Retrieve the amount in words, amount in figures, name of the payee, date on the cheque, and the bank name from the image.
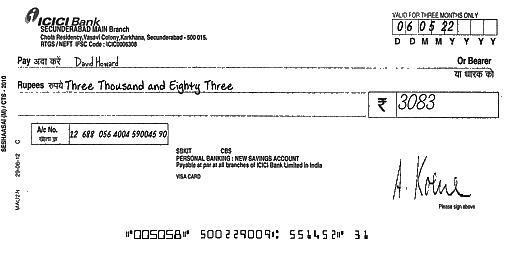
amt_in_words: Three Thousand and Eighty Three
amt_in_figures: 3083
payee_name: David Howard
bank_name: ICICI Bank
cheque_date: 06/05/22